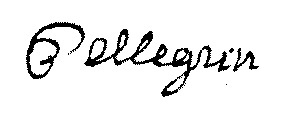
Signature of: louis françois claude pellegrin